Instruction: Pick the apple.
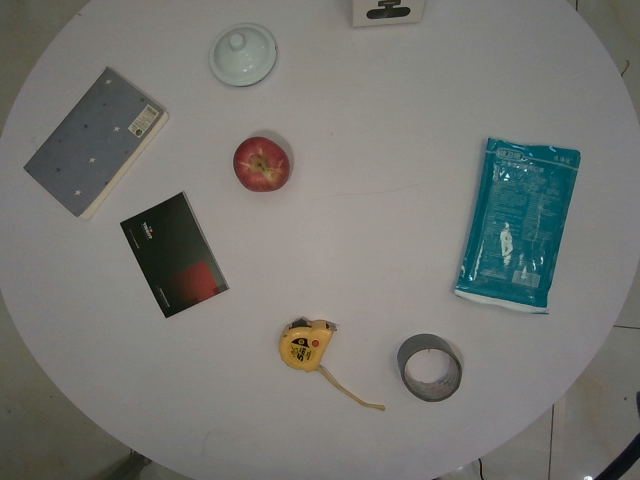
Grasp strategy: vertical